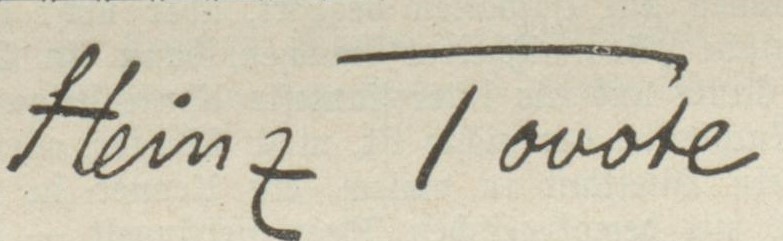
Signature of: heinz tovote